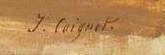
Signature of: jules coignet